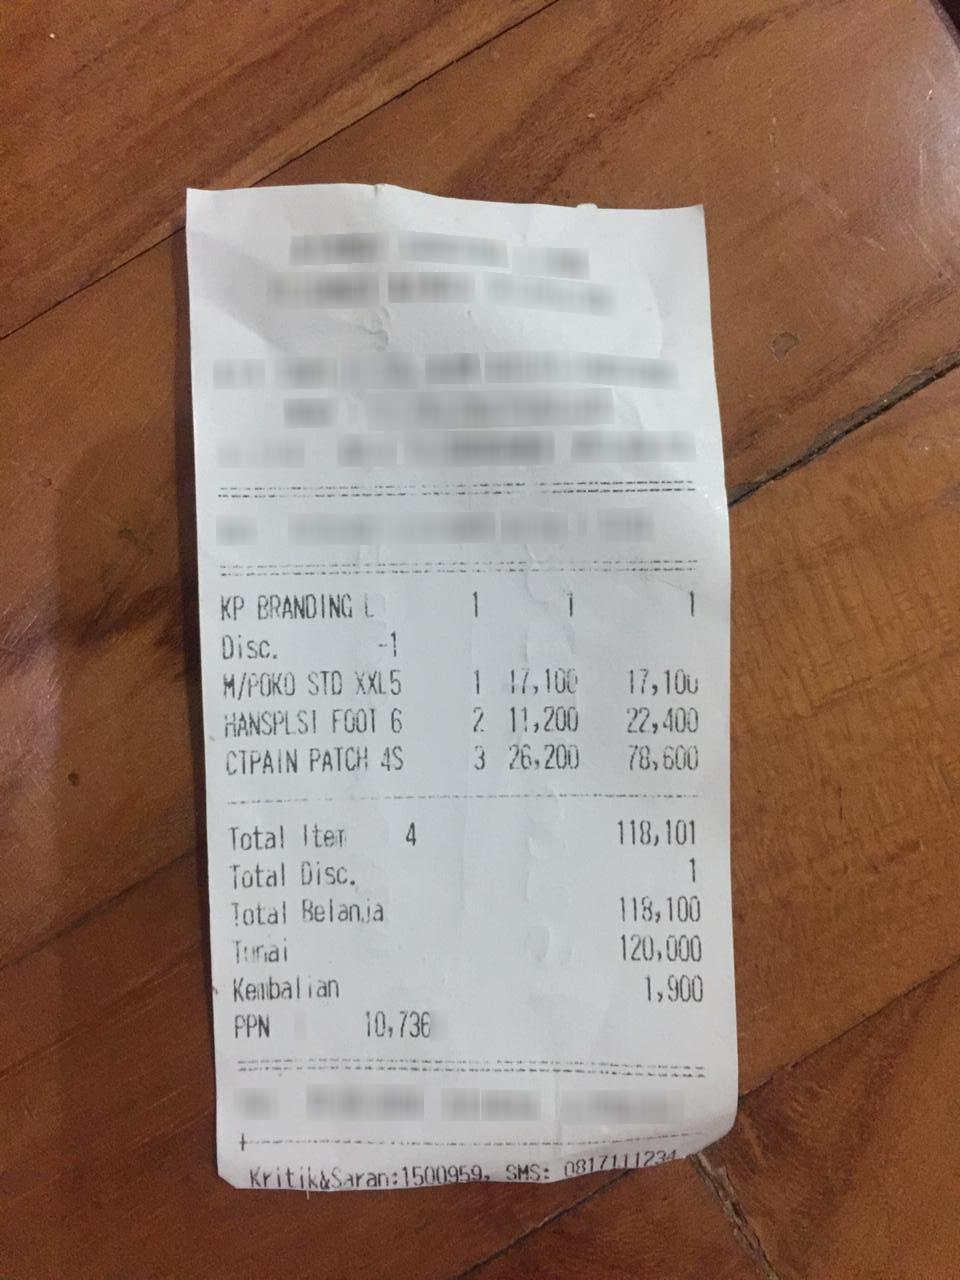
Receipt information:
total: 118,101
line_items: item_name: M/POKO STD XXL5
item_value: 17,100
item_quantity: 1
item_name: HANSPLSI FOOT 6
item_value: 22,400
item_quantity: 2
item_name: CTPAIN PATCH 4S
item_value: 78,600
item_quantity: 3